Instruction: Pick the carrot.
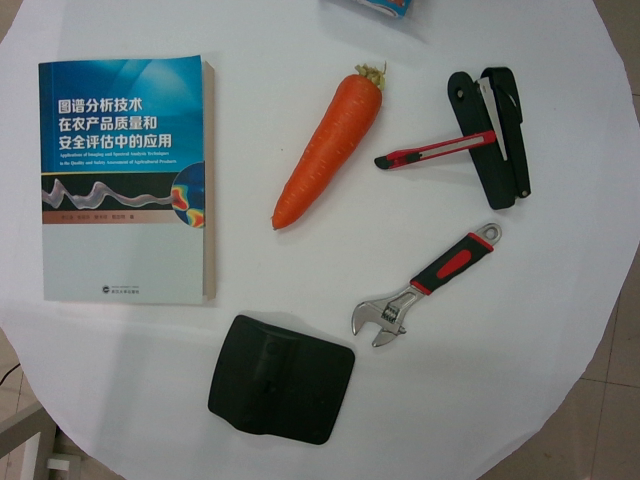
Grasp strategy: vertical